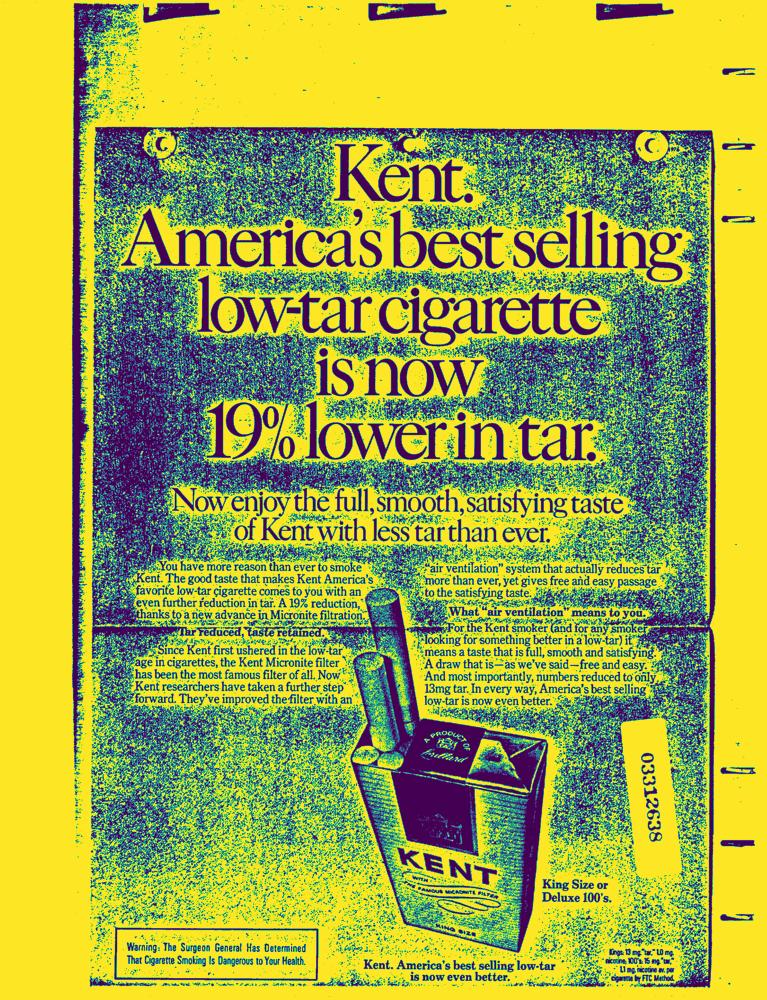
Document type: AD